Question: Can you provide the account number mentioned in the document?
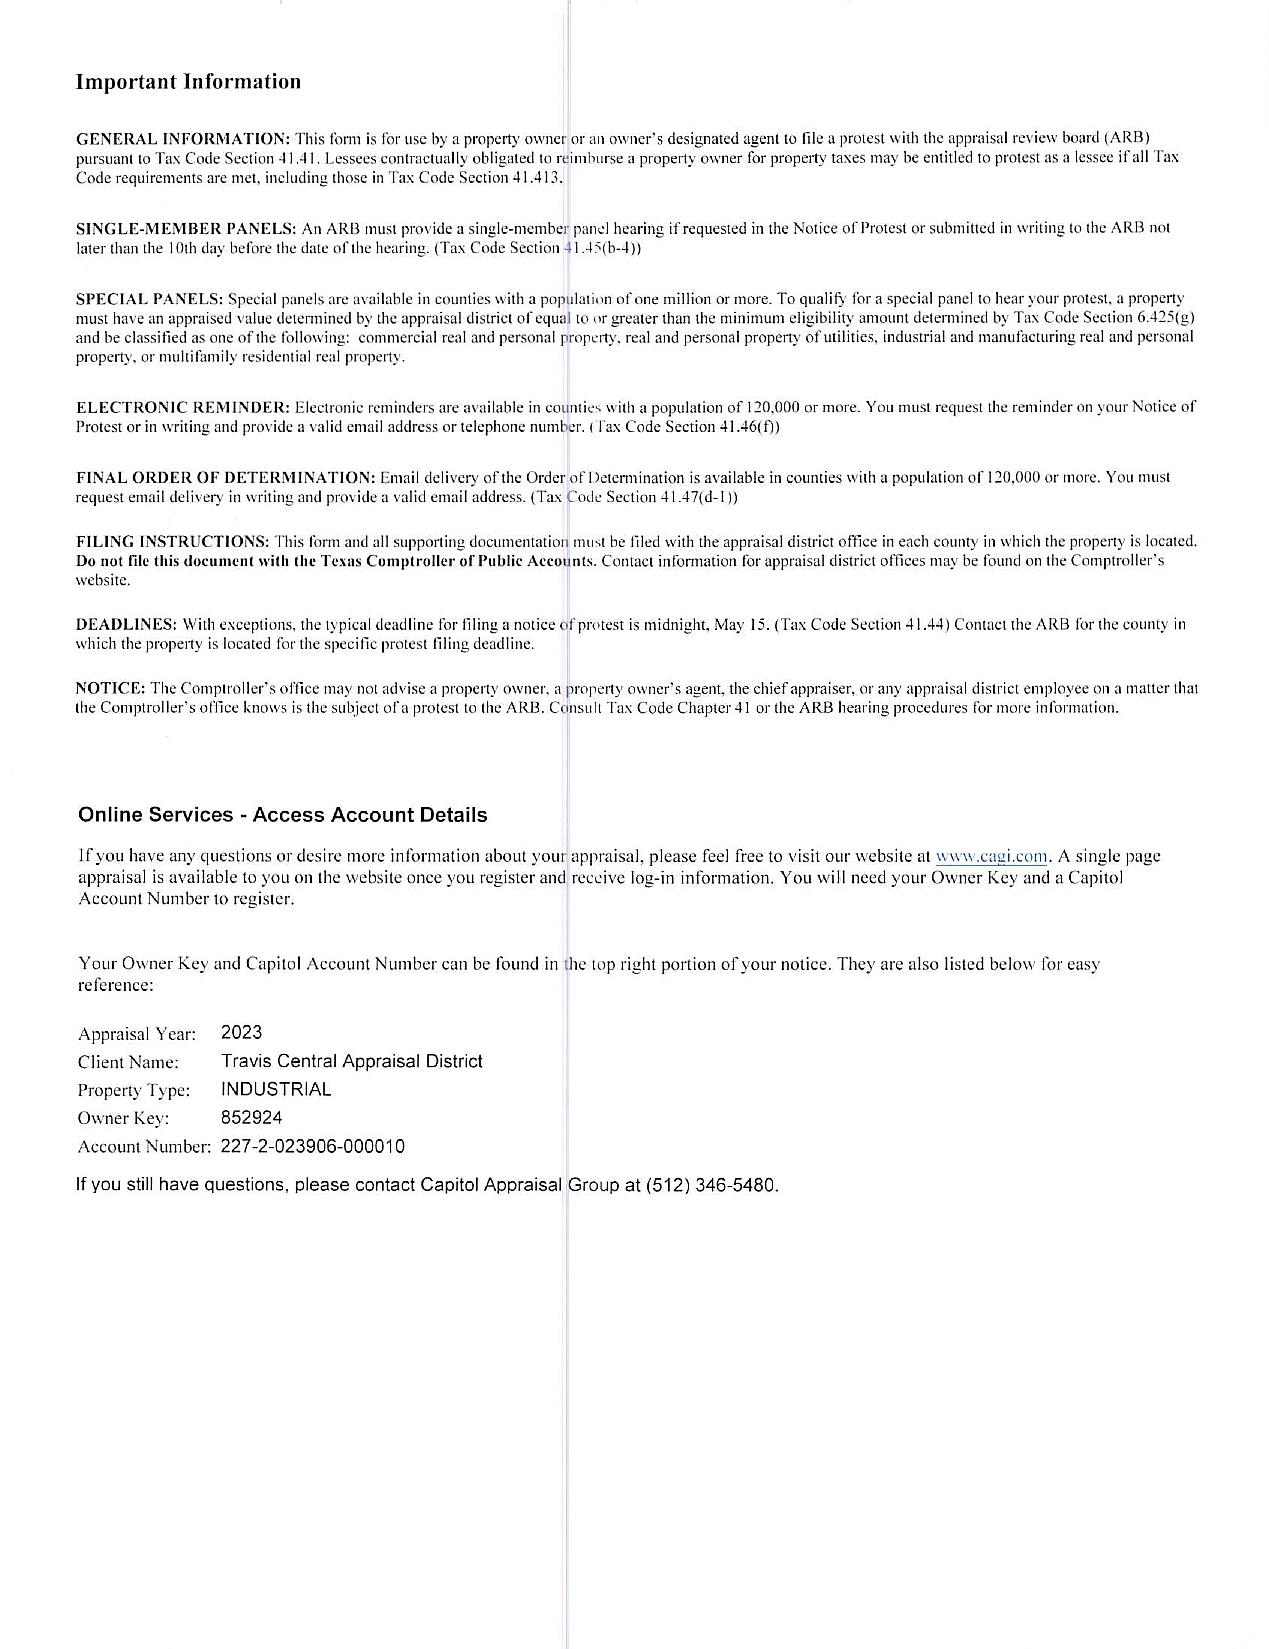
Answer: "227-2-023906-000010"